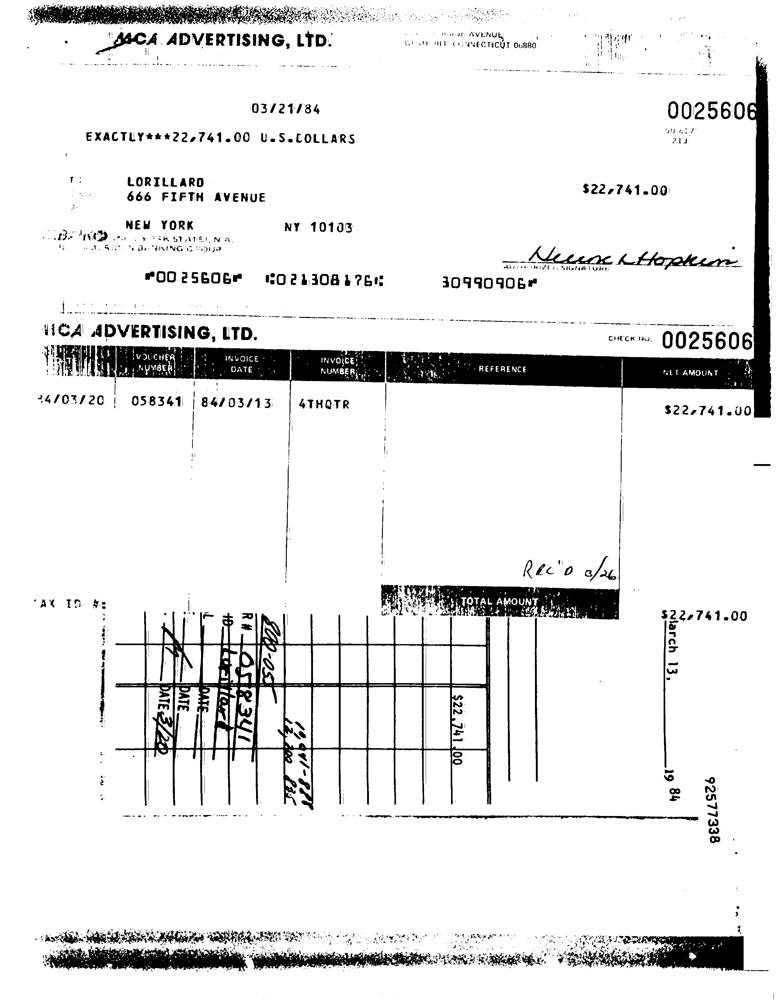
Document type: Invoice